Question: In what way does the history help explain the case?
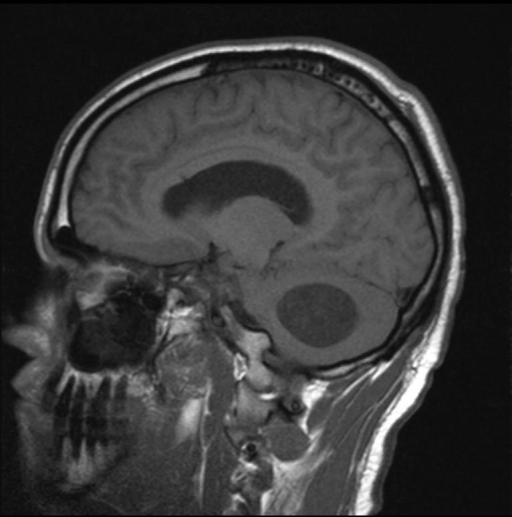
Answer: The patient's history of 33 year old male with increasing headaches and dizziness. is key in understanding the case.